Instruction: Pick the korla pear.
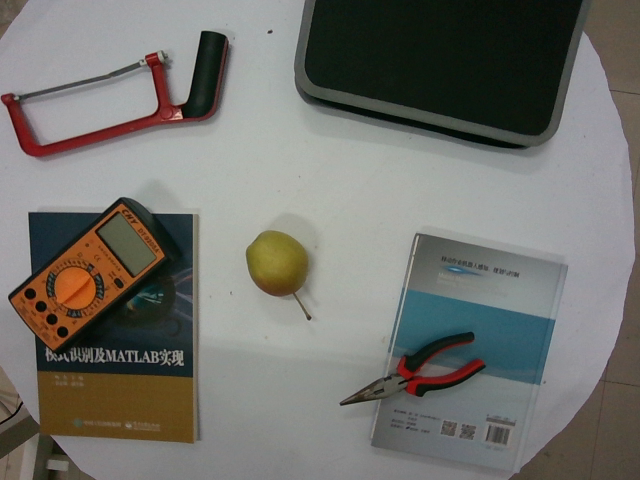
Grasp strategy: vertical